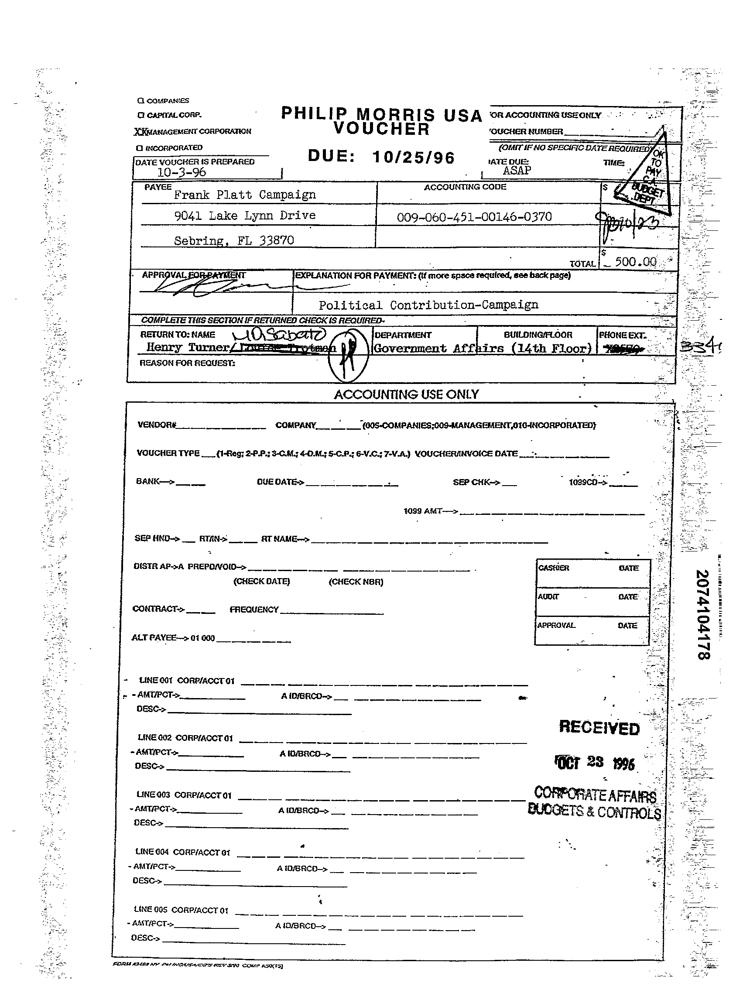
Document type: Invoice